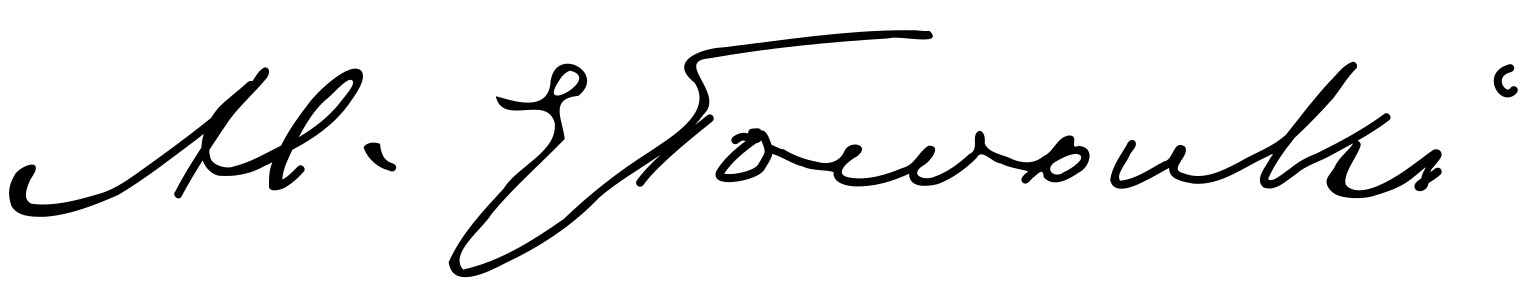
Signature of: bolesław prus